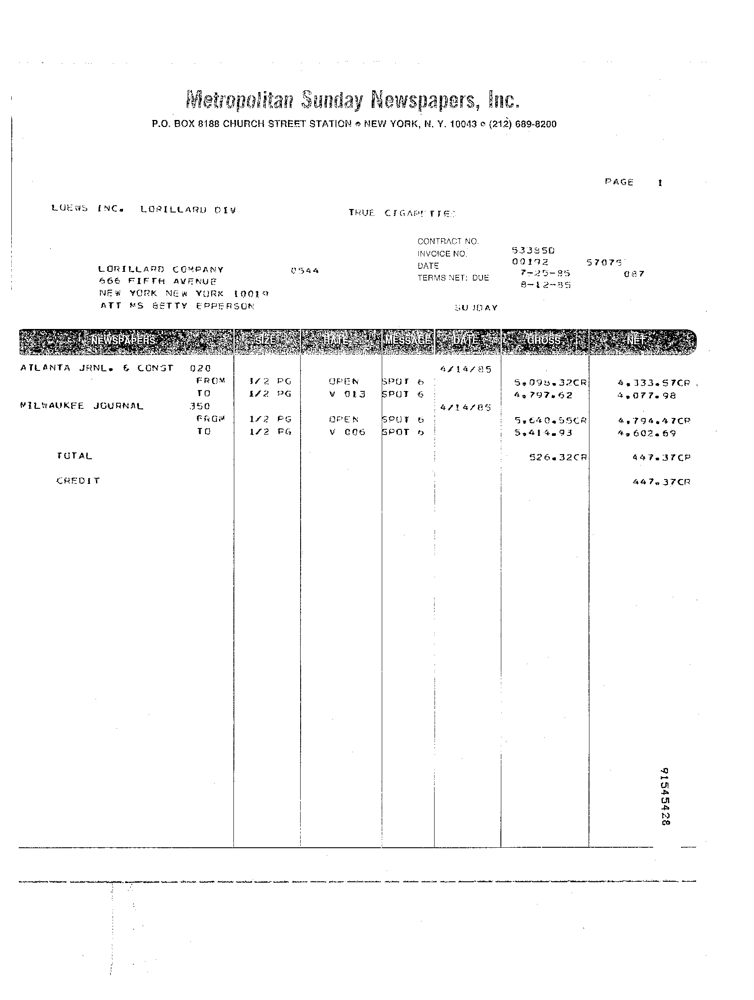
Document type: Invoice